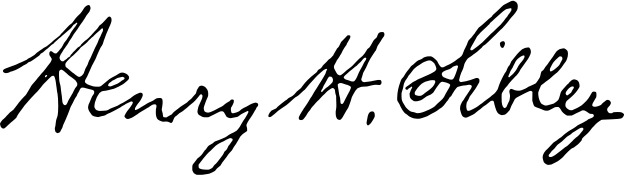
Signature of: henry hastings sibley